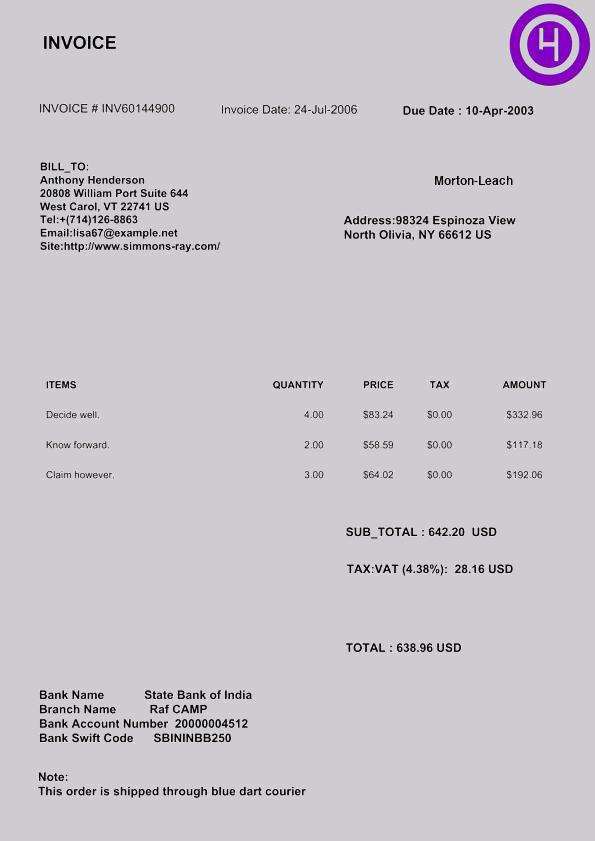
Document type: Invoice